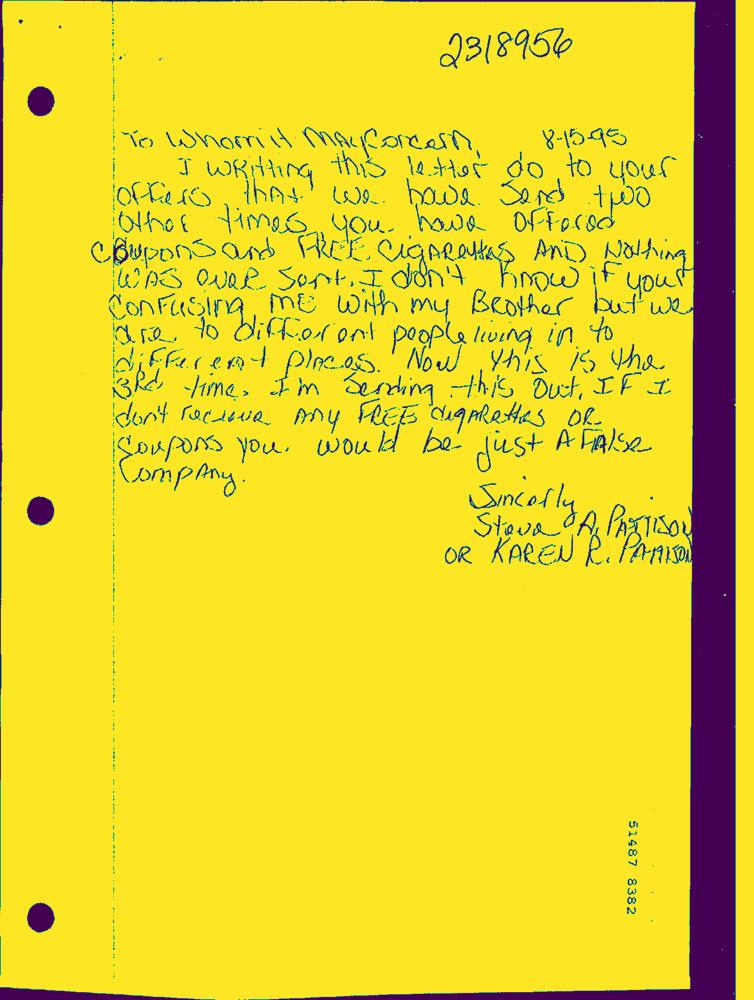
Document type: Hand-Written